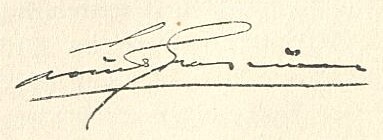
Signature of: louis graveure